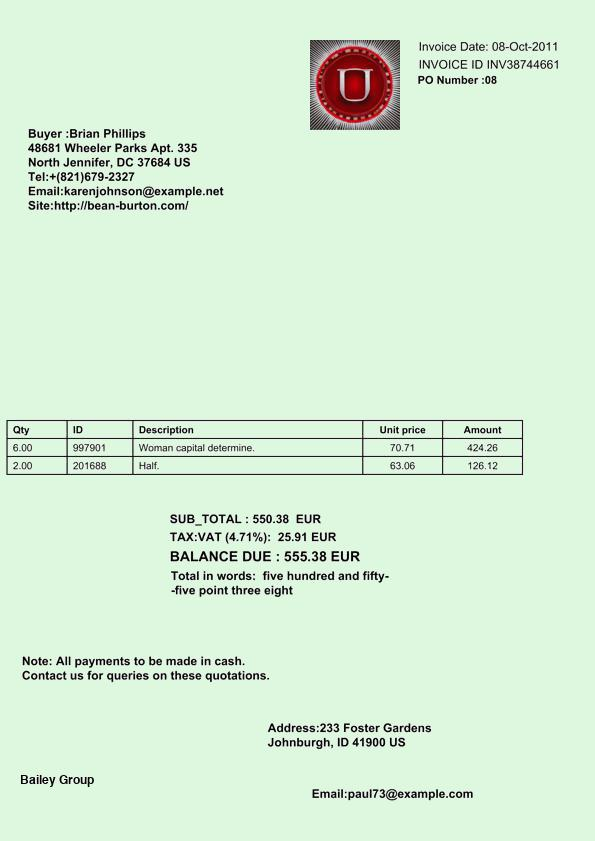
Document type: Invoice